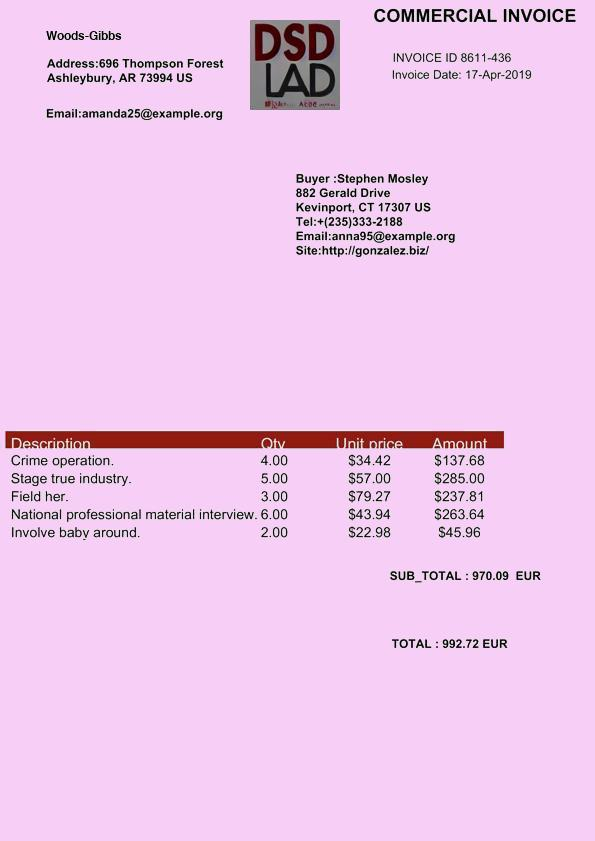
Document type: Invoice